Question: What are the imaging findings?
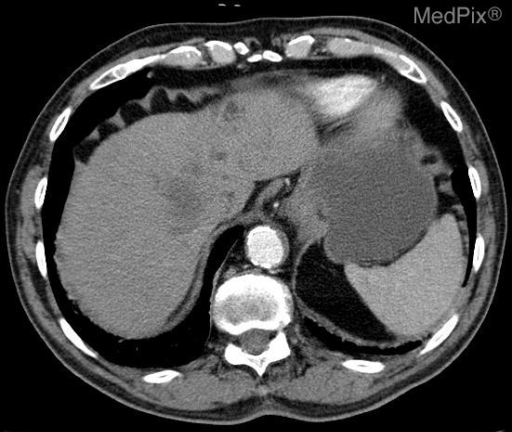
Answer: The imaging shows 4x4cm hepatic mass with necrotic center
both early and delayed enhancement
associated left portal vein thrombosis and left hepatic lobe atrophy.

Ultrasound images of biopsy of heterogeneous liver mass. Arterial Phase.

- hetrogeneous enhancement at margins  of lesion..